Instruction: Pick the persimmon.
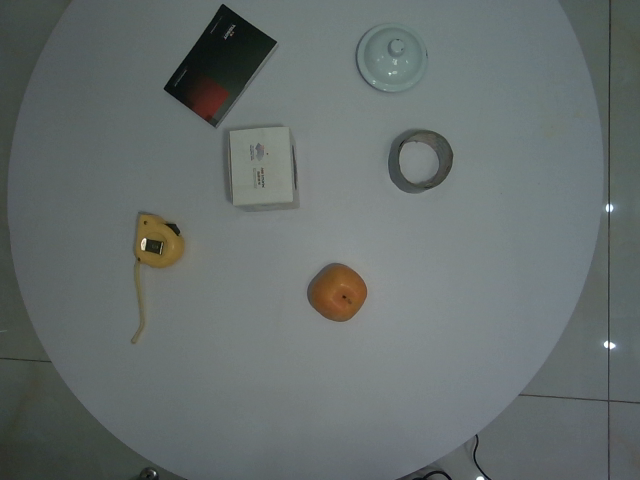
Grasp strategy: vertical